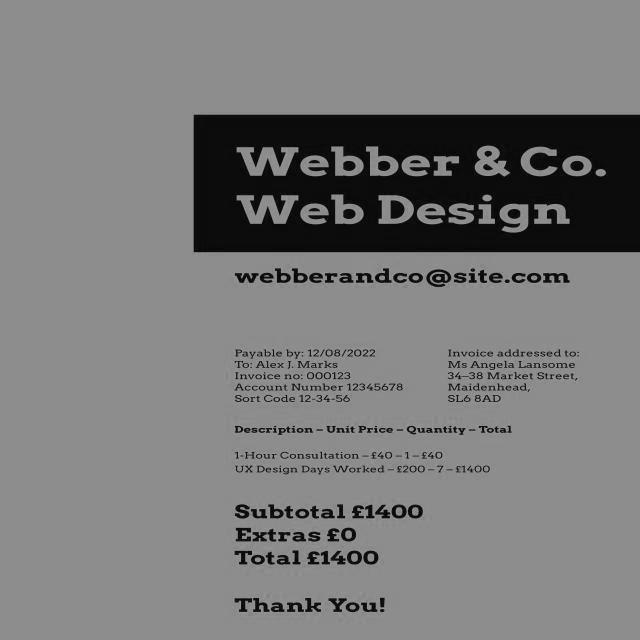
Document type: Invoice